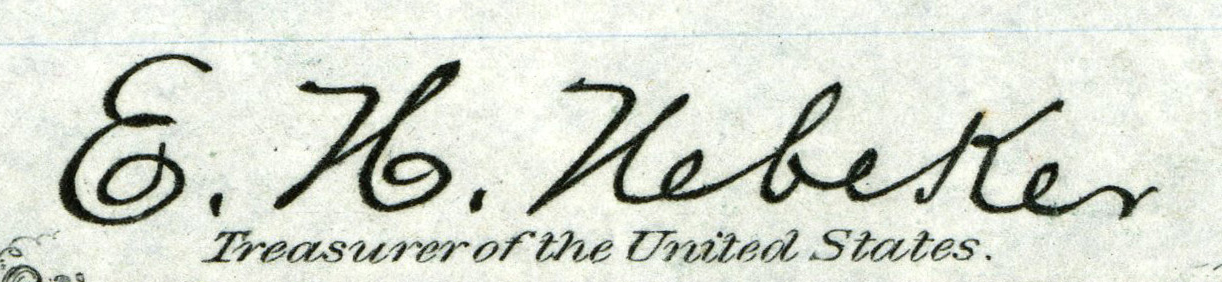
Signature of: enos h nebeker